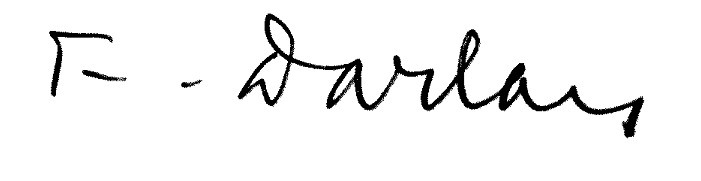
Signature of: françois darlan